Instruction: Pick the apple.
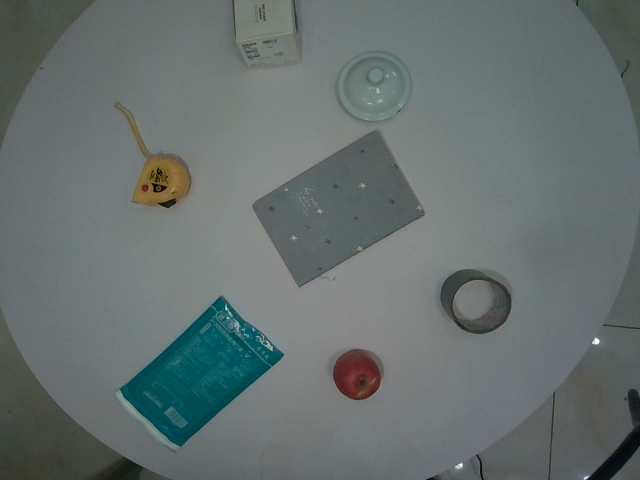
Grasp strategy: vertical